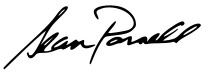
Signature of: sean parnell